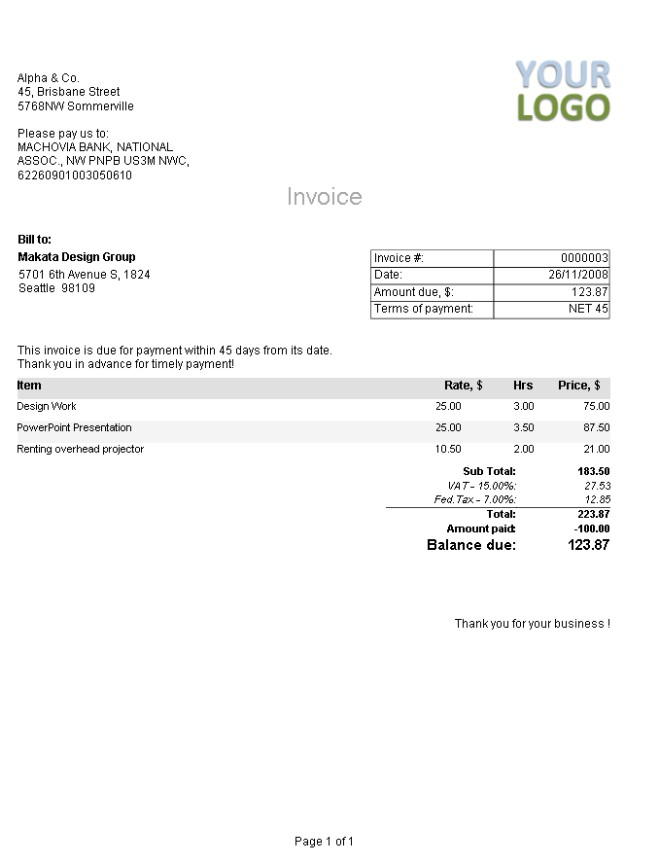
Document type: Invoice